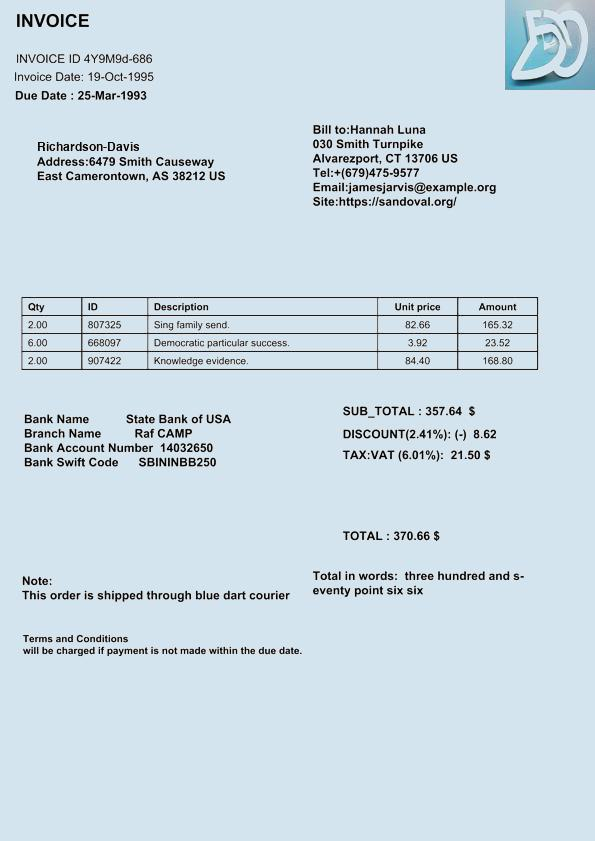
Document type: Invoice